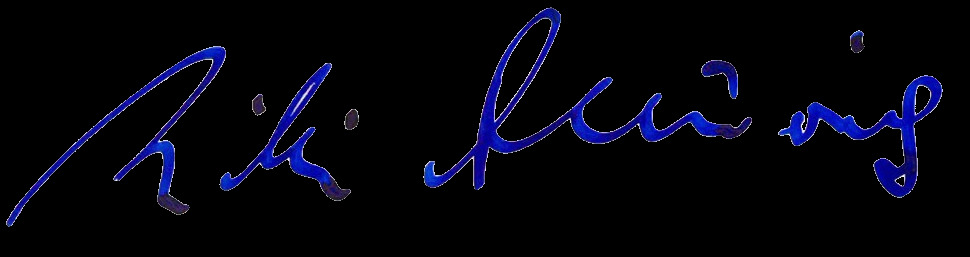
Signature of: willi heinrich